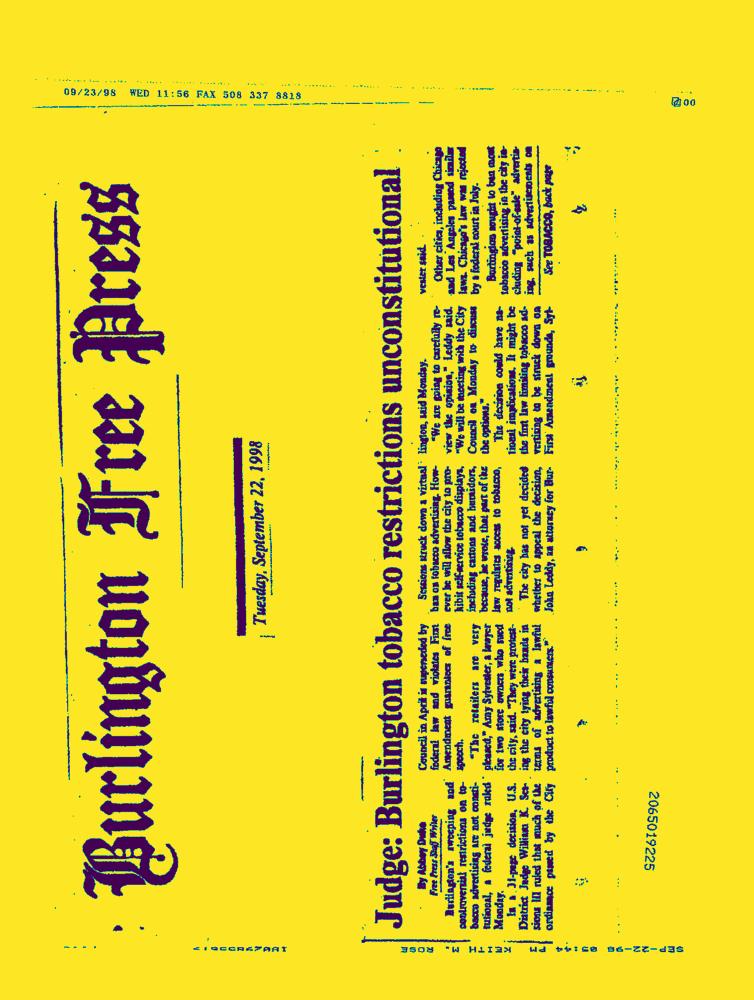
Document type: News-Article